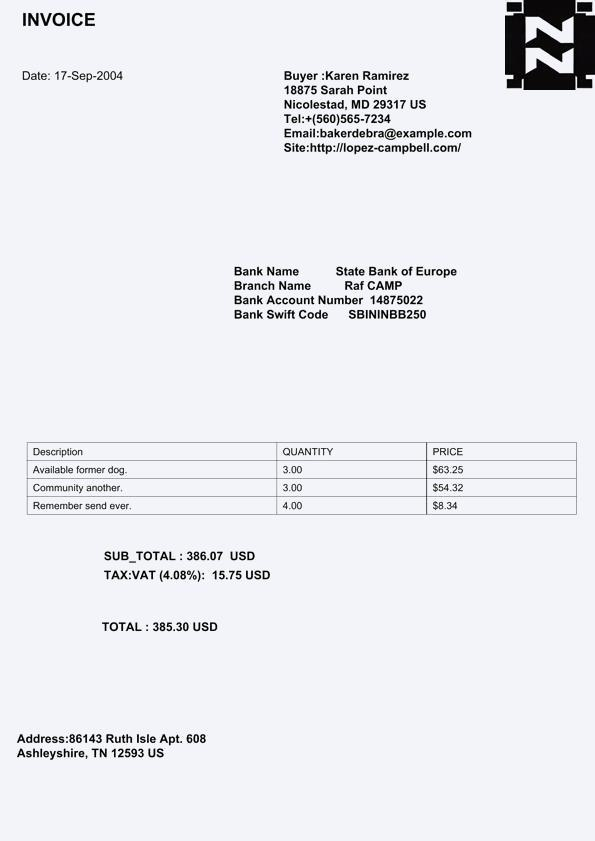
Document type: Invoice